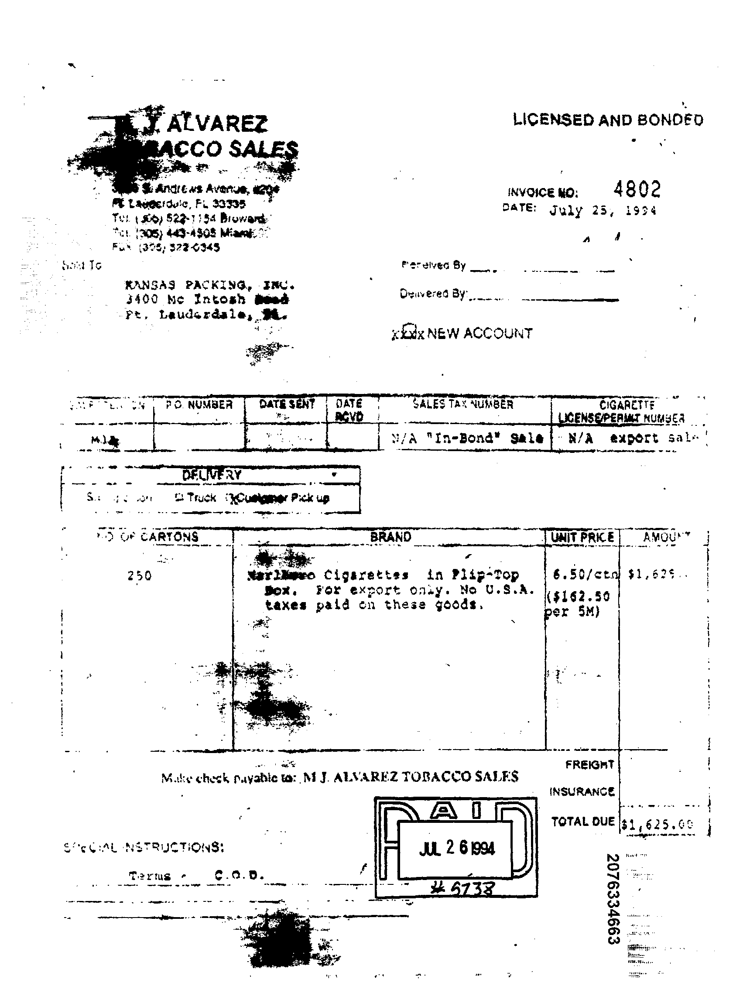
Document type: Invoice